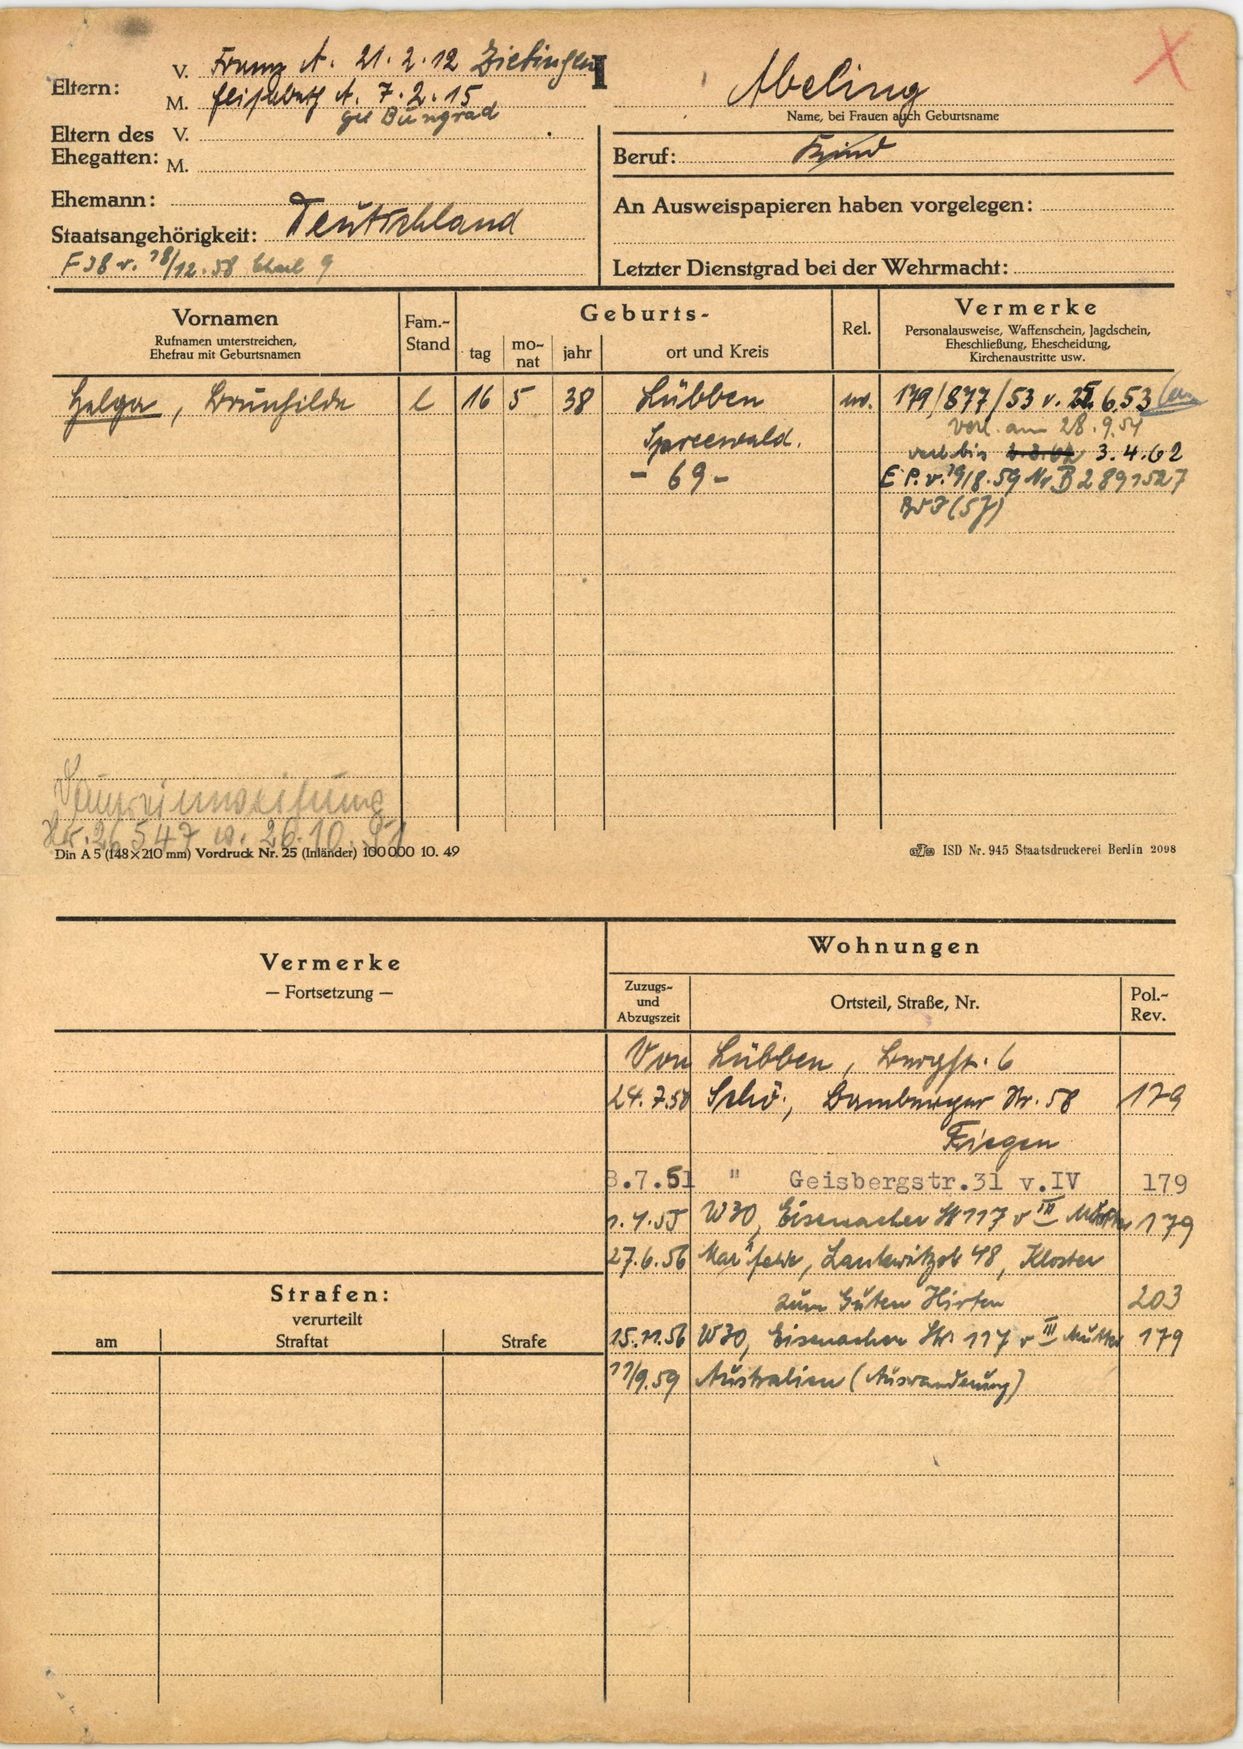
Abeling